Question: How does the patient history play a role?
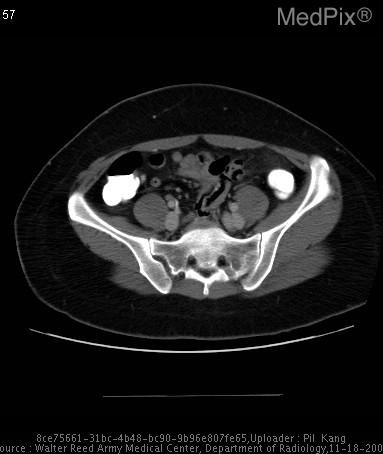
Answer: The patient's history of 27 year old female with acute onset left lower quadrant pain, r/o diverticulitis or appendicitis. is key in understanding the case.